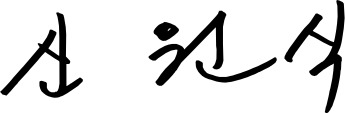
Signature of: shin won sik